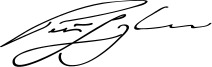
Signature of: peter lougheed